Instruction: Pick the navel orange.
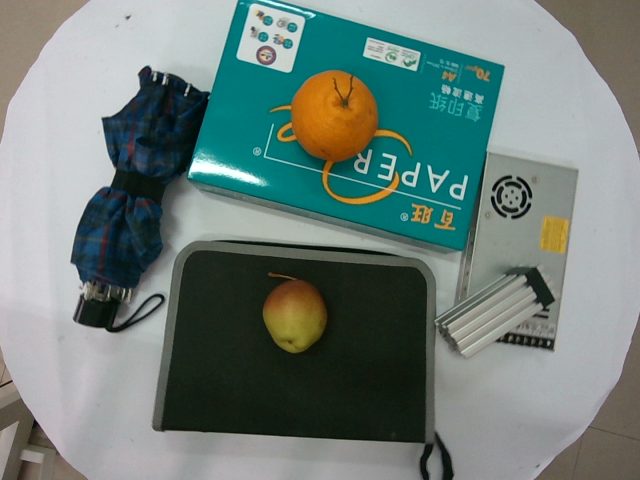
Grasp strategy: vertical